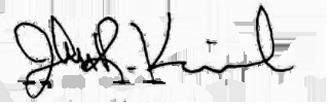
Signature of: john kasich